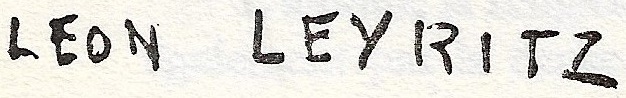
Signature of: léon leyritz